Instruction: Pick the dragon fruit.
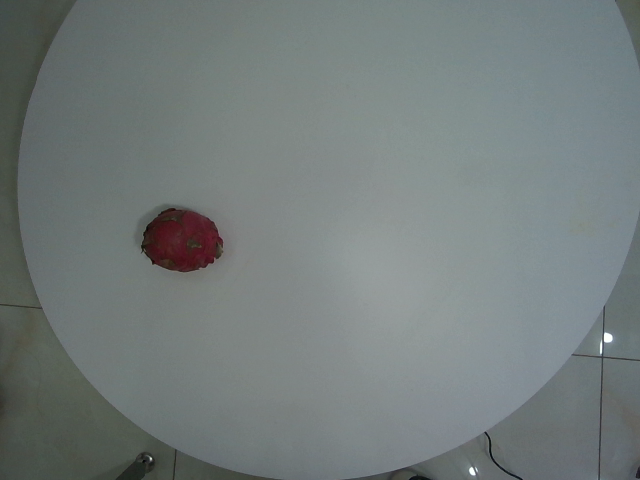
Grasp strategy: vertical